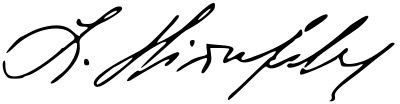
Signature of: ludwik hirszfeld